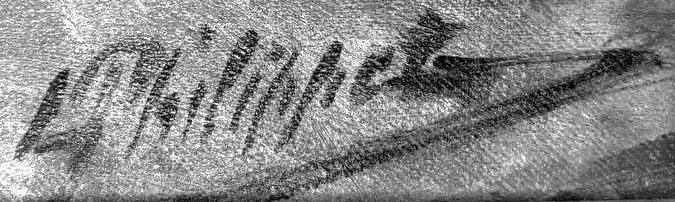
Signature of: léon philippet